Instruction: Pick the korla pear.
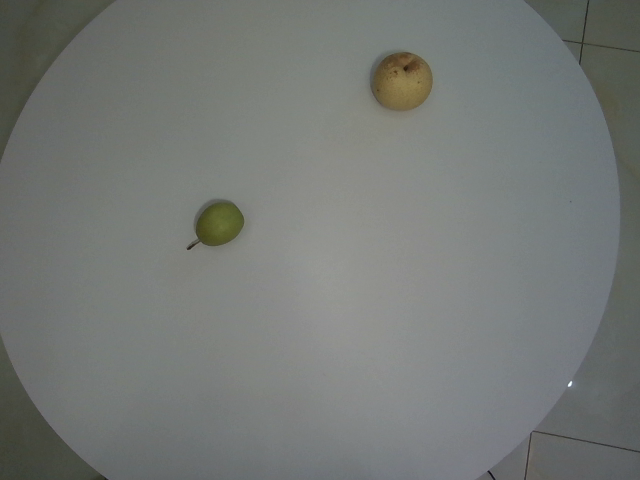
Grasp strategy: vertical